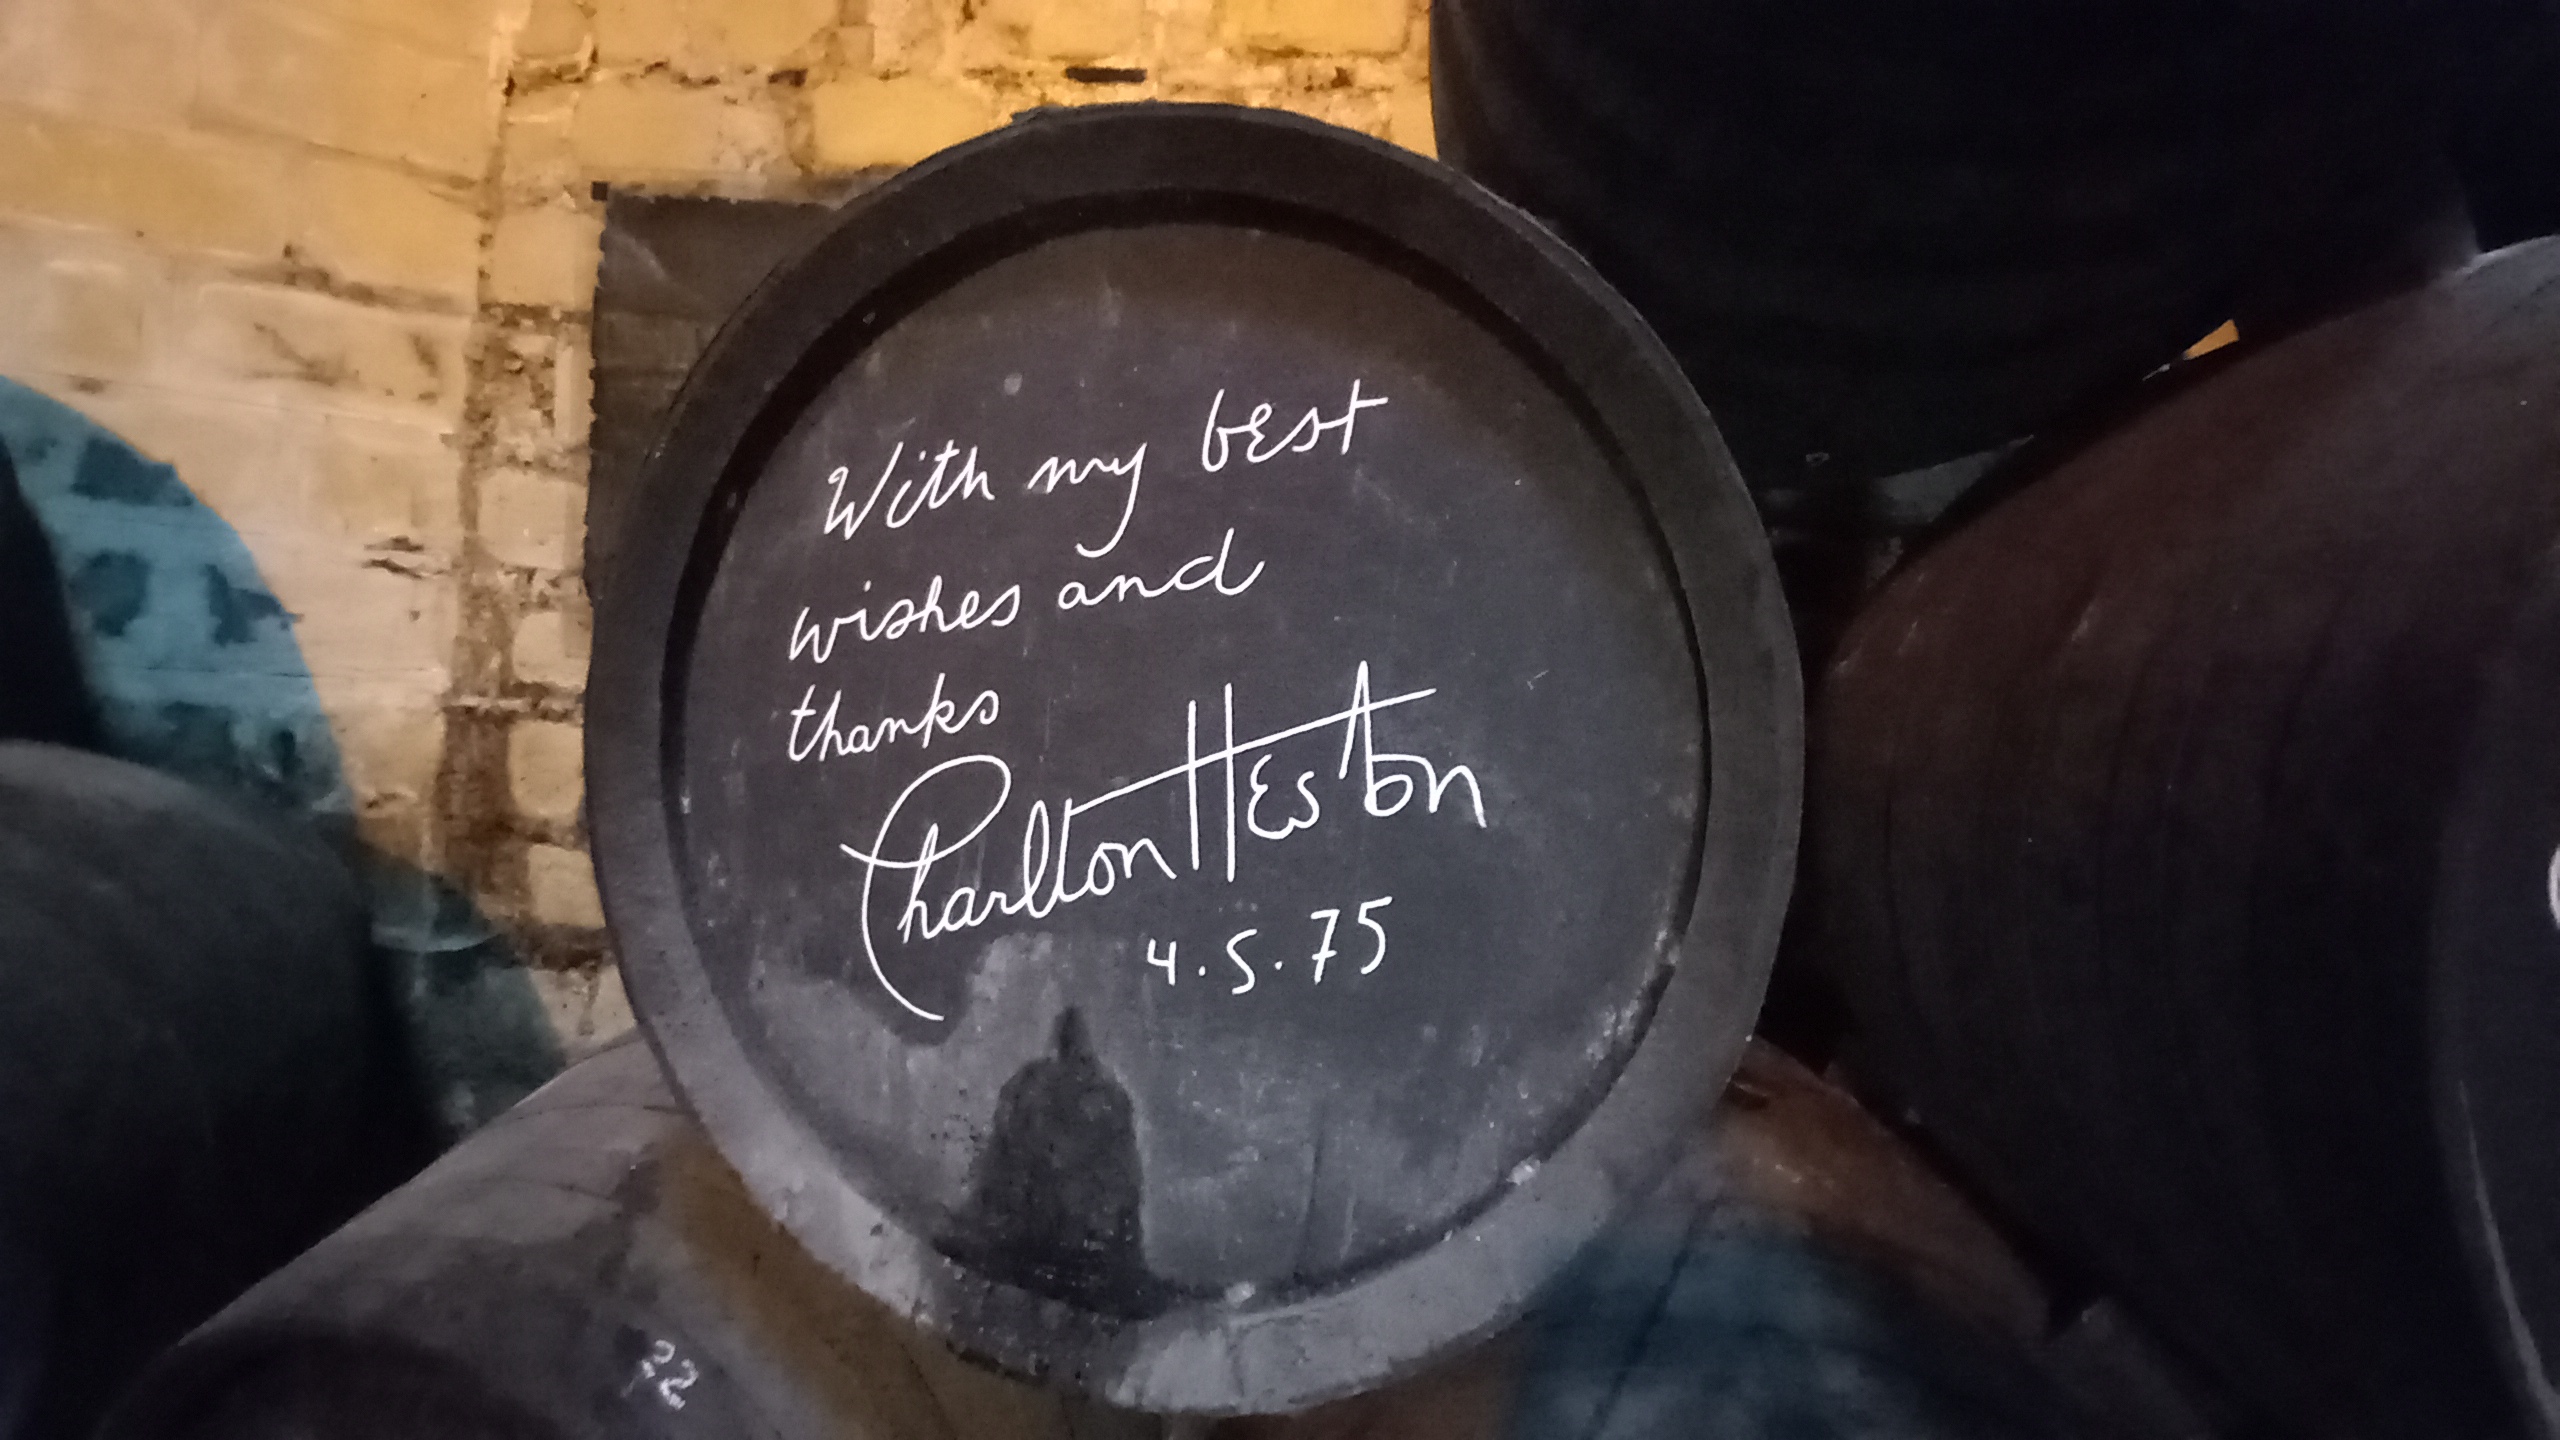
Signature of: charlton heston